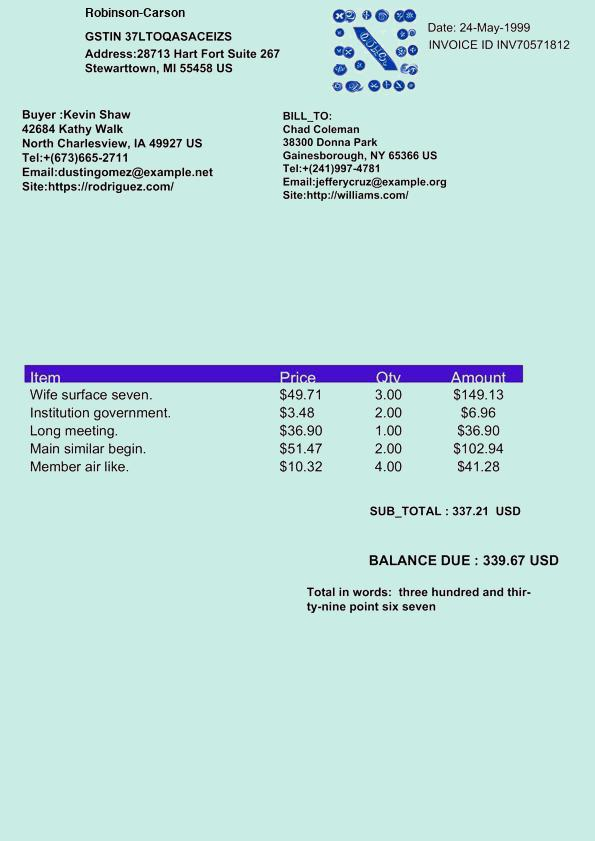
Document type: Invoice